Question: What type of tax is indicated in the document, personal property or real estate?
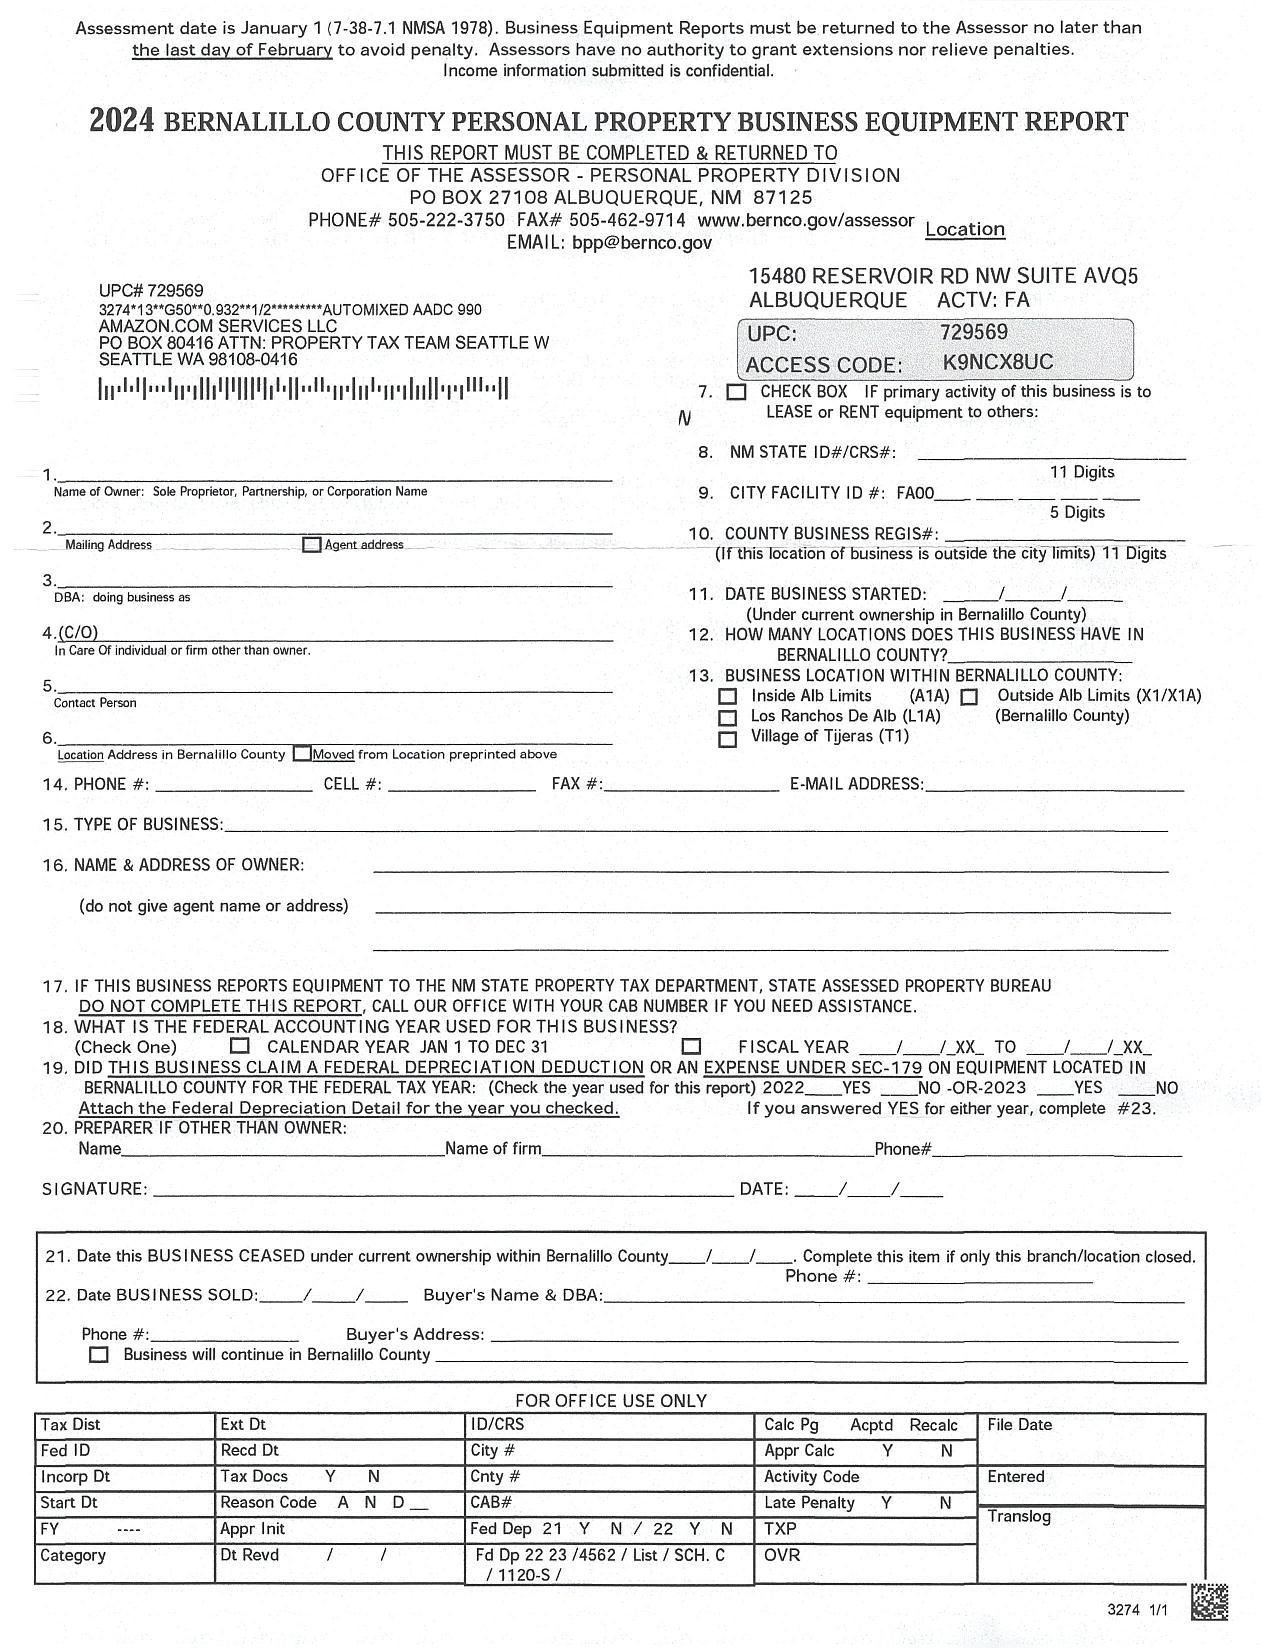
Answer: "Personal Property"